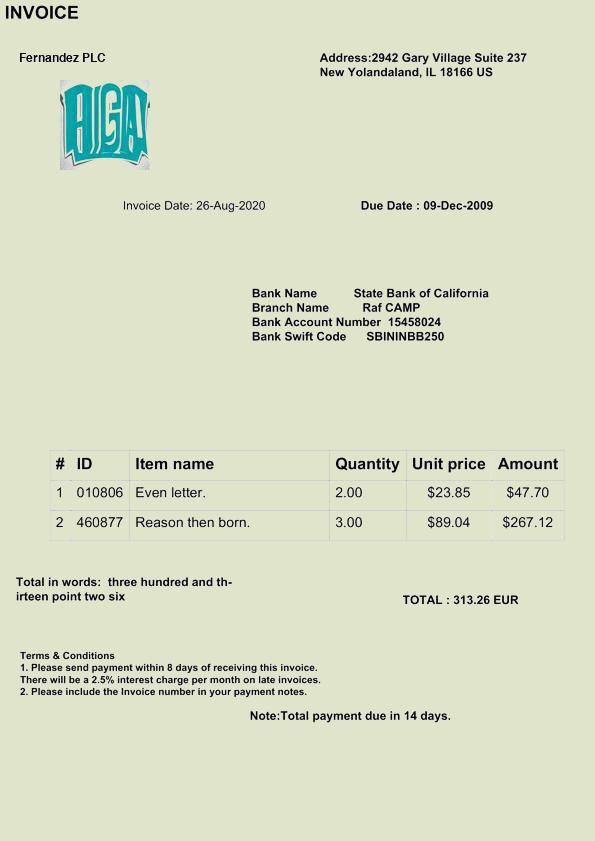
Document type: Invoice